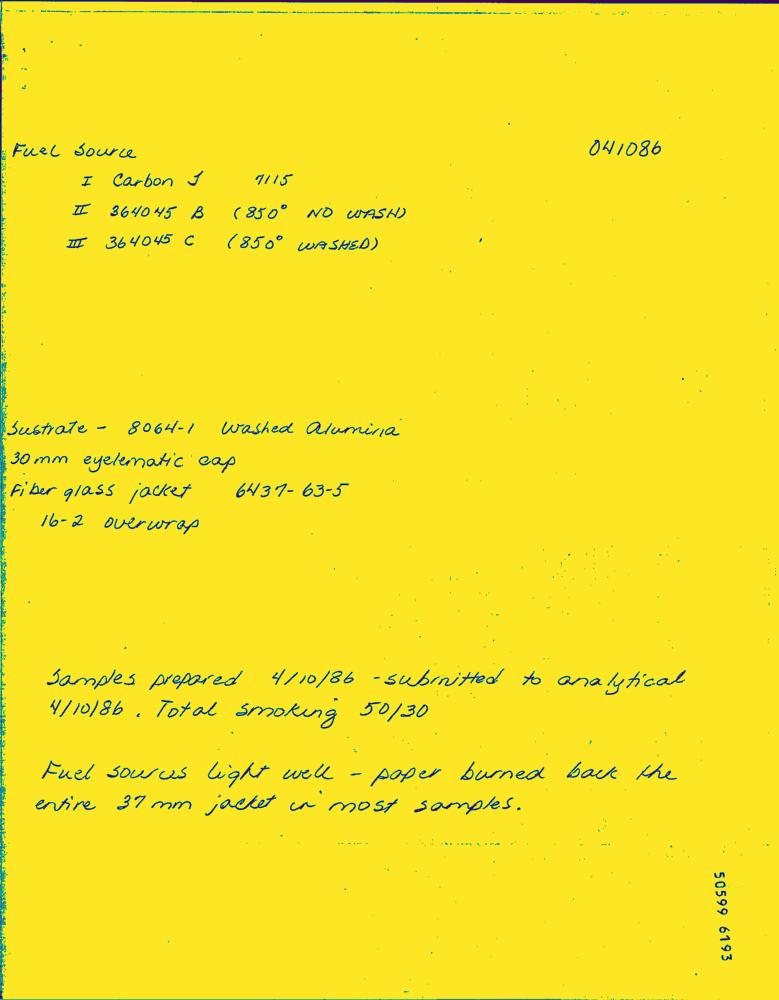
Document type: Hand-Written